Question: How is the property described in the document?
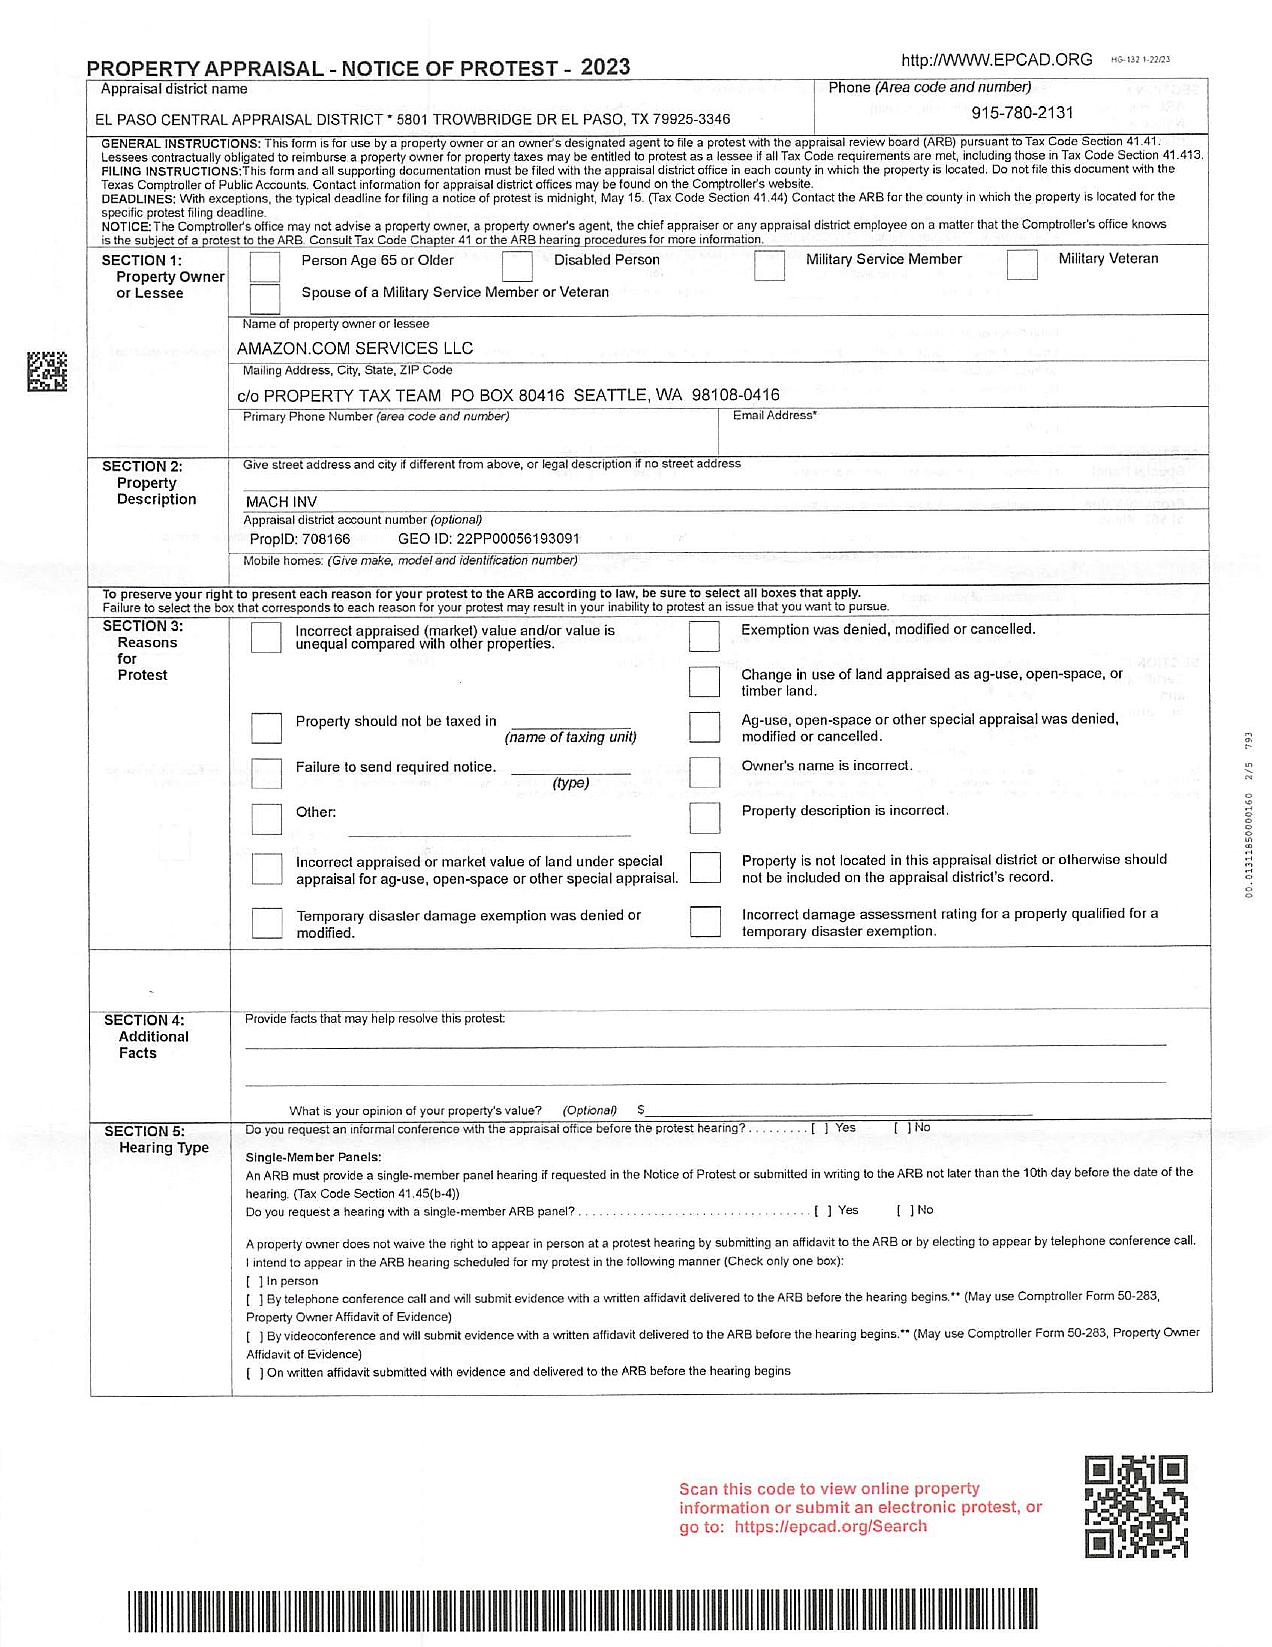
Answer: "MACH INV"